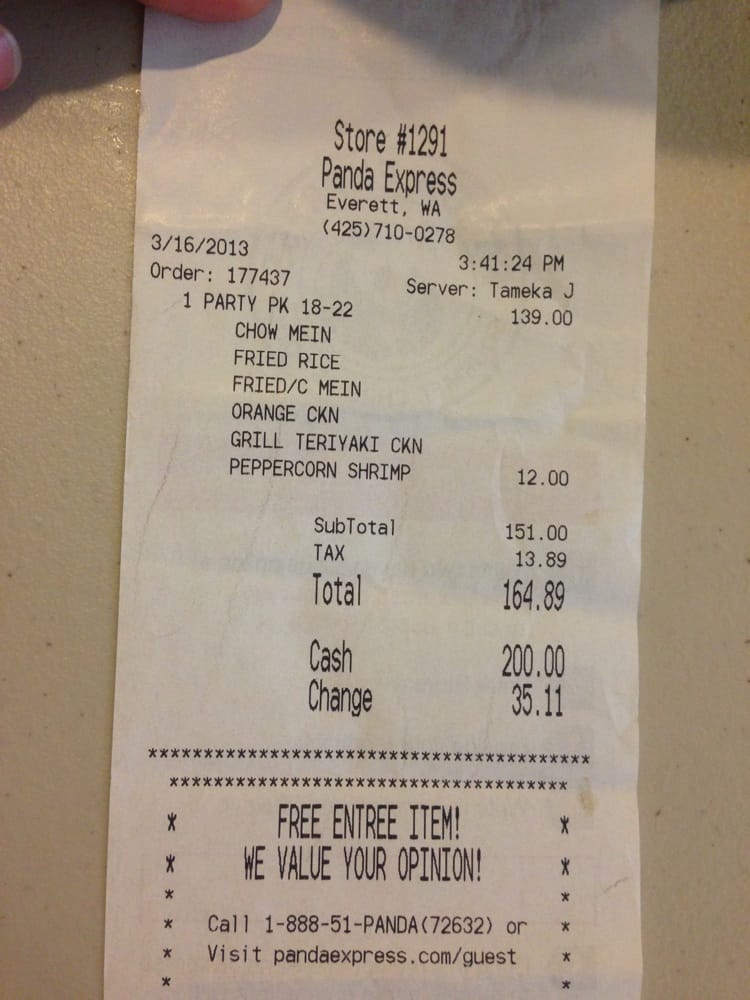
gt_parse: date: 3/16/2013
criticals: name: Total
price: 164.89
store: Store #1291 Panda Express
tell: (425) 710-0278